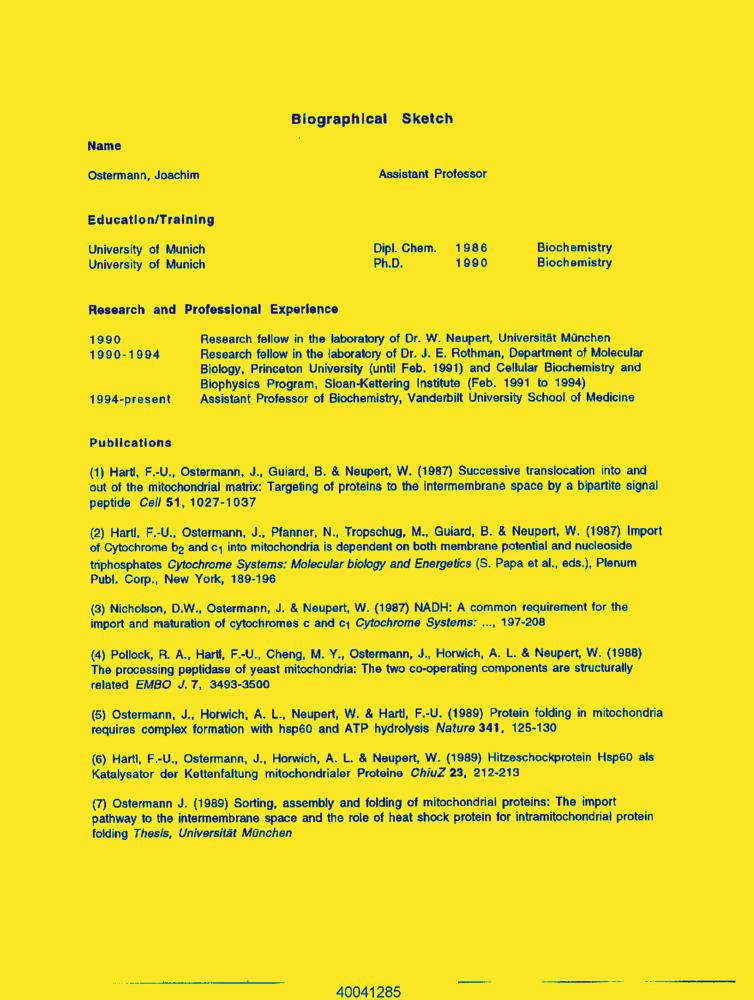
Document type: Resume-Doc